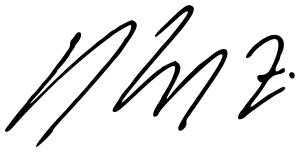
Signature of: hernán siles zuazo